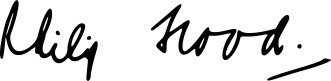
Signature of: philip flood